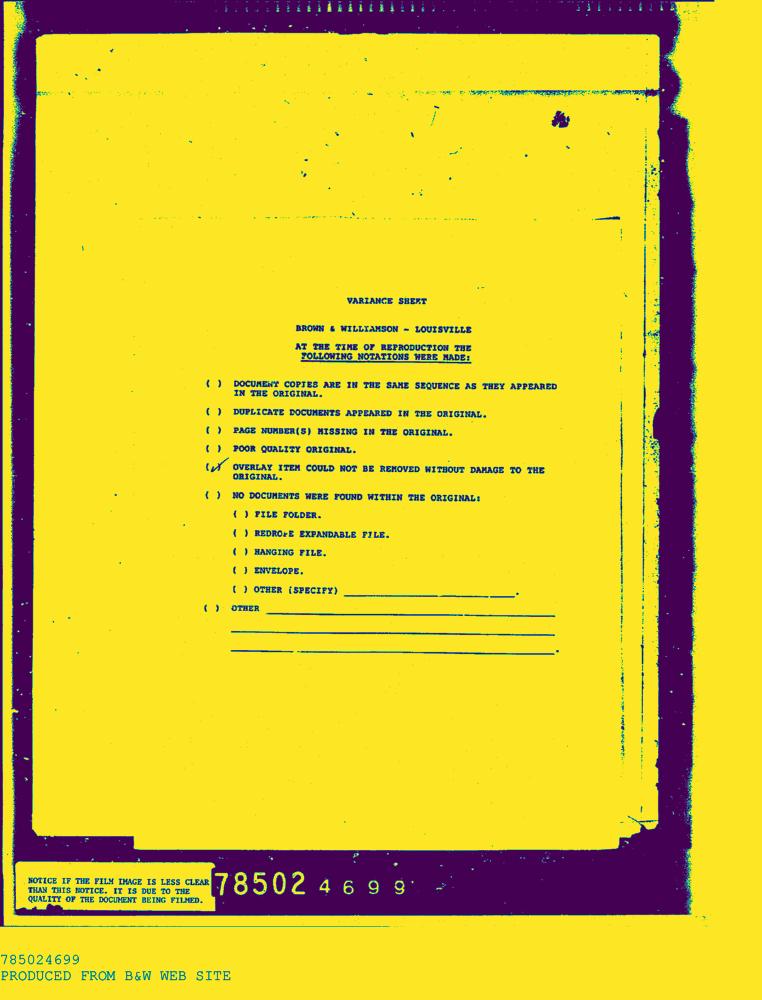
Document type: AD